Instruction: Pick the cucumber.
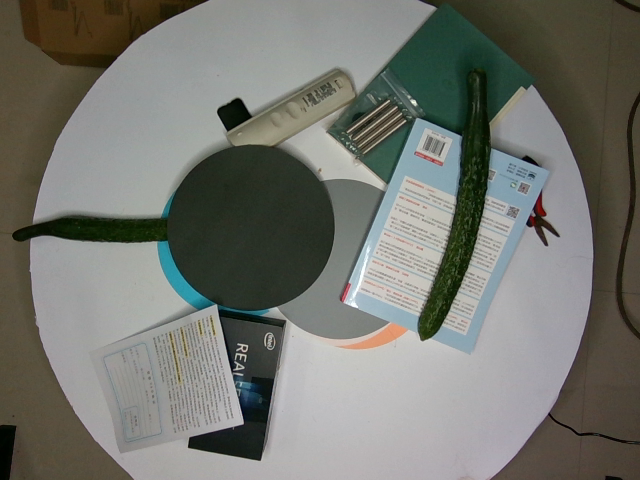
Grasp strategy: vertical